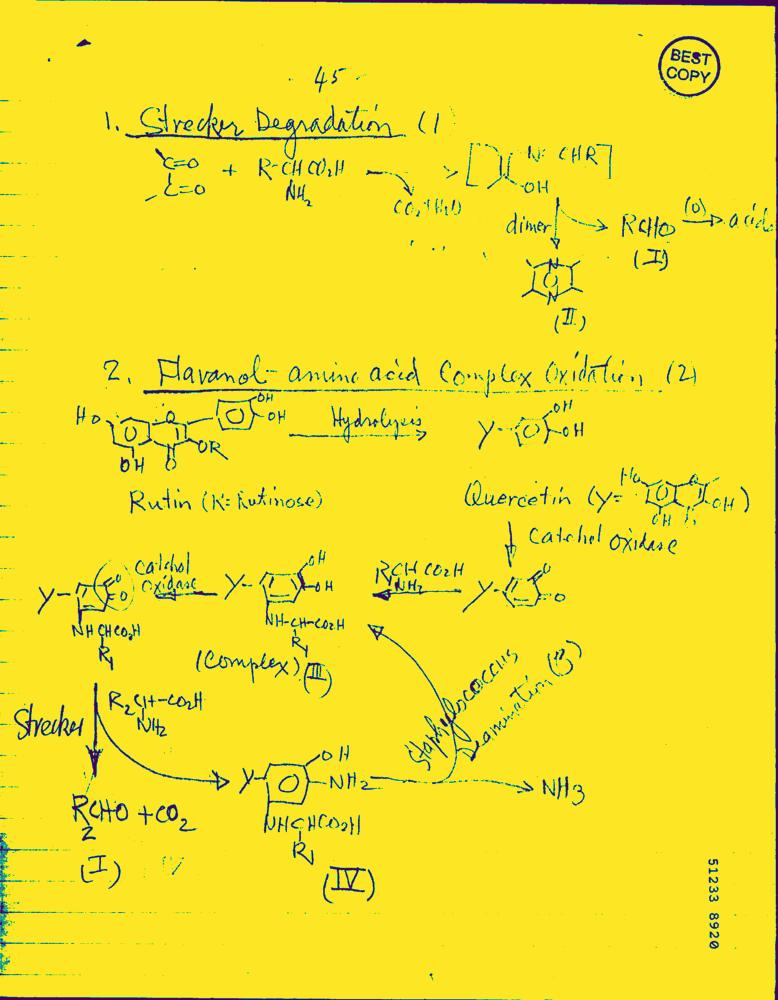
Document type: Hand-Written